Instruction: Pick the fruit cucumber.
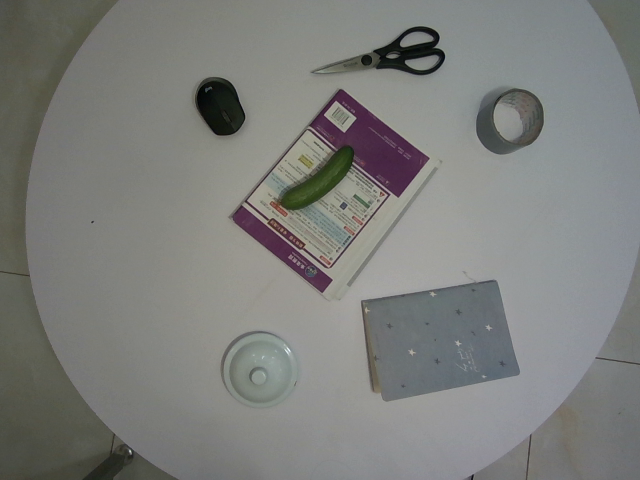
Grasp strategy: vertical